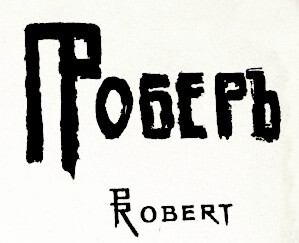
Signature of: paul robert